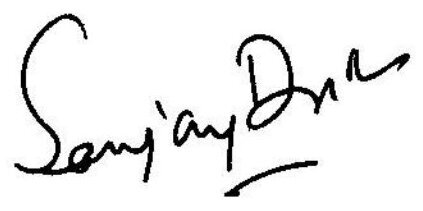
Signature of: sanjay dutt